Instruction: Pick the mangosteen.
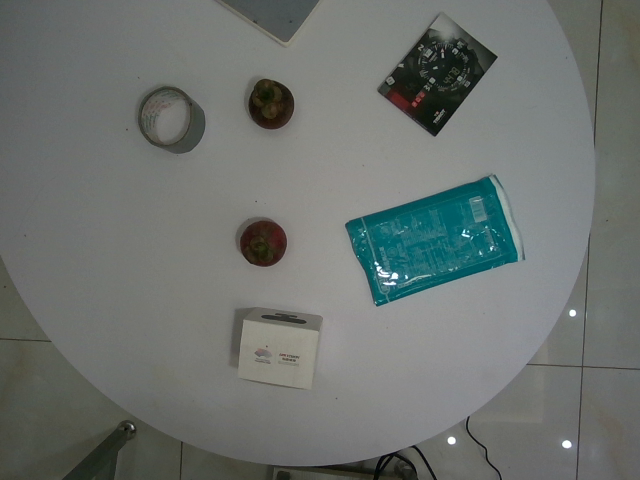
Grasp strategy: vertical